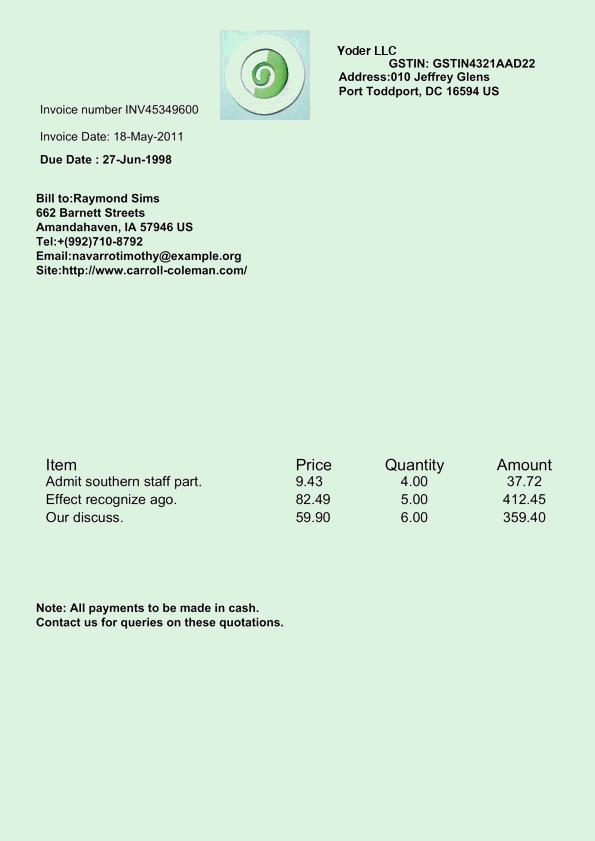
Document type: Invoice